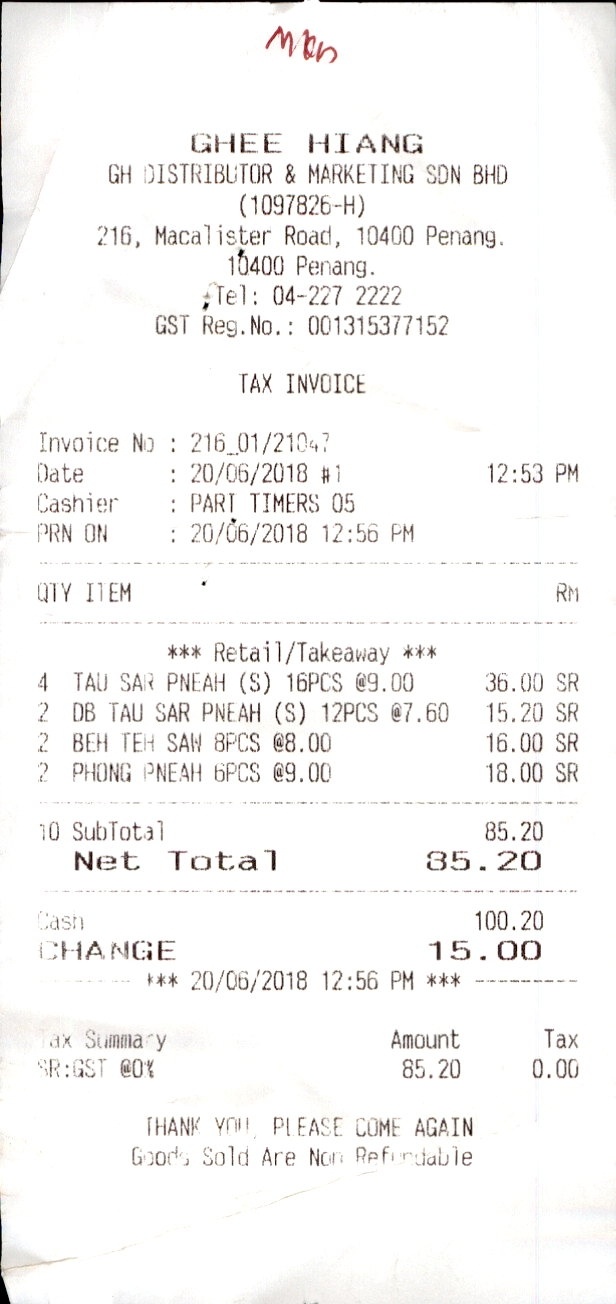
GHEE HIANG
GH DISTRIBUTOR & MARKETING SDN BHD
(1097826-H)
216, MACALISTER ROAD, 10400 PENANG.
10400 PENANG.
TEL: 04-227 2222
GST REG. NO. : 001315377152
TAX INVOICE
INVOICE NO
:
216_01/21047
DATE
:
20/06/2018 #1
12:53 PM
CASHIER
:
PART TIMERS 05
PRN ON
:
20/06/2018 12:56 PM
QTY ITEM
RM
*** RETAIL/TAKEAWAY ***
4
TAU SAR PNEAH (S) 16PCS @9.00
36.00 SR
2
DB TAU SAR PNEAH (S) 12PCS @7.60
15.20 SR
2
BEH TEH SAW 8PCS @8.00
16.00 SR
2
PHONG PNEAH 6PCS @9.00
18.00 SR
10 SUBTOTAL
85.20
NET TOTAL
85.20
CASH
100.20
CHANGE
15.00
*** 20/06/2018 12:56 PM ***
TAX SUMMARY
SR:GST @0%
AMOUNT
85.20
TAX
0.00
THANK YOU, PLEASE COME AGAIN
GOODS SOLD ARE NOT REFUNDABLE